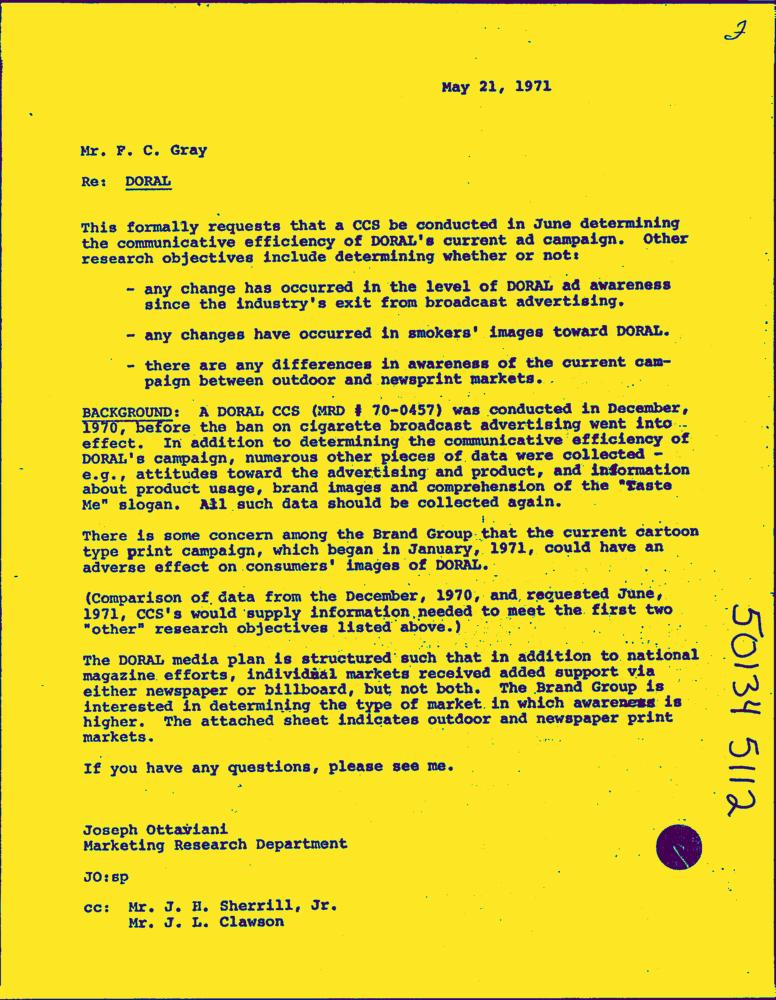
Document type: Letter-Doc